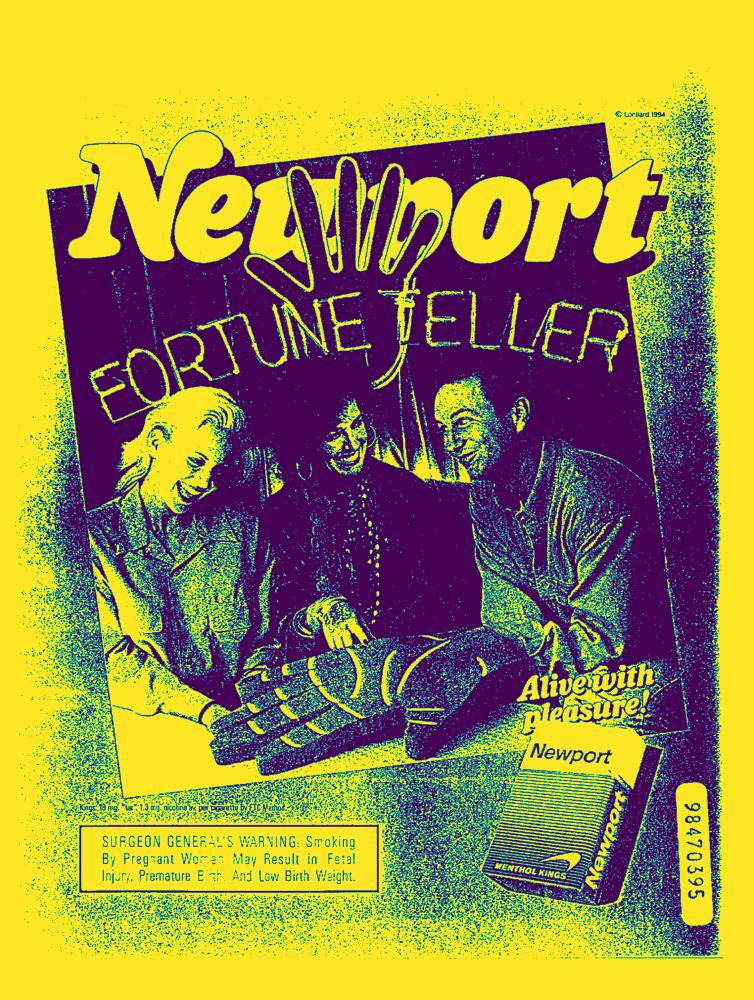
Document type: AD